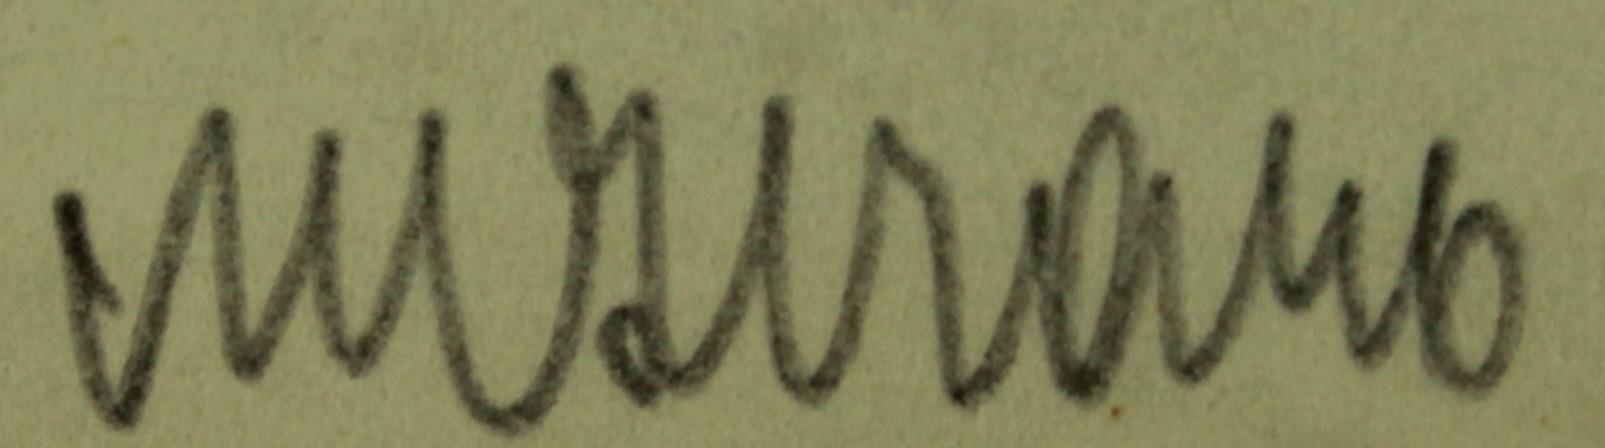
Signature of: otta mizera